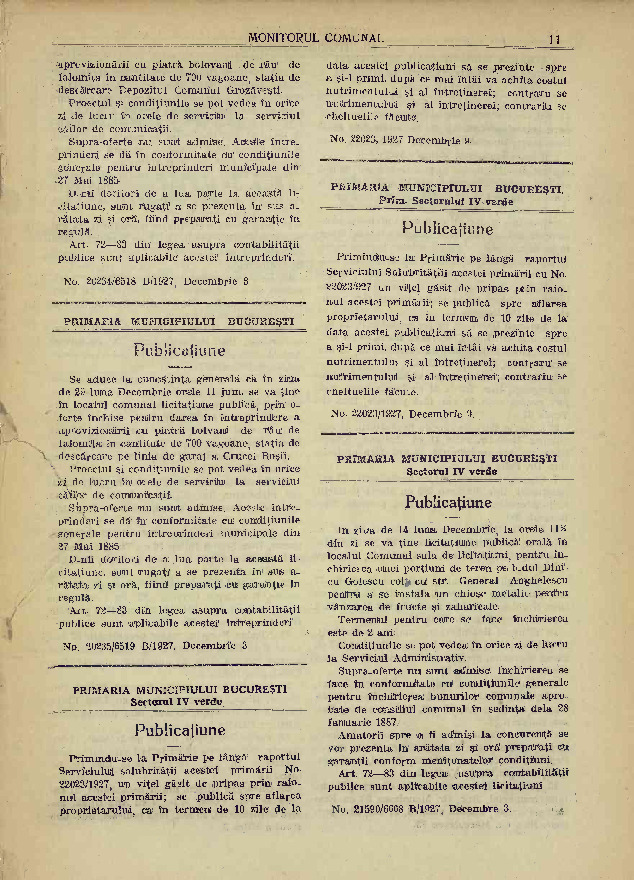
Signature of: dumitru prunariu 10